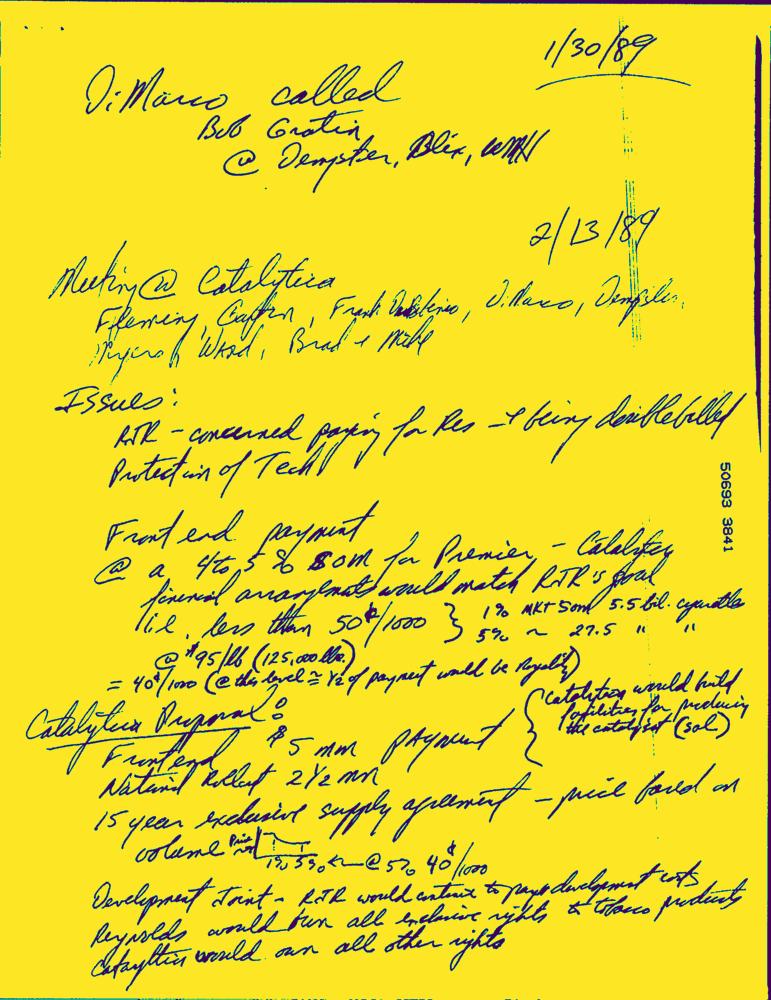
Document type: Hand-Written